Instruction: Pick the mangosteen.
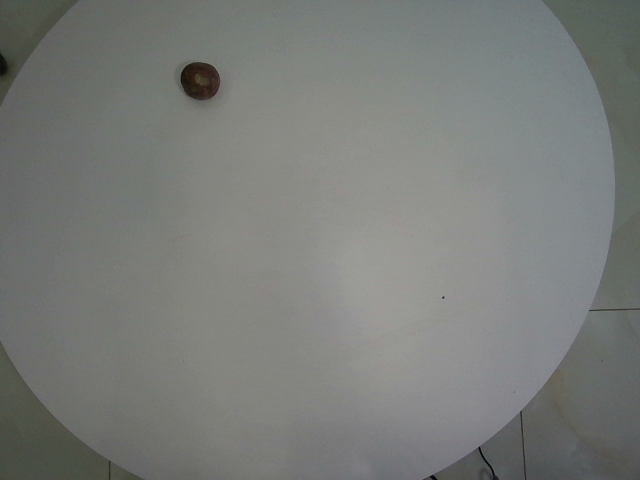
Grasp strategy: vertical